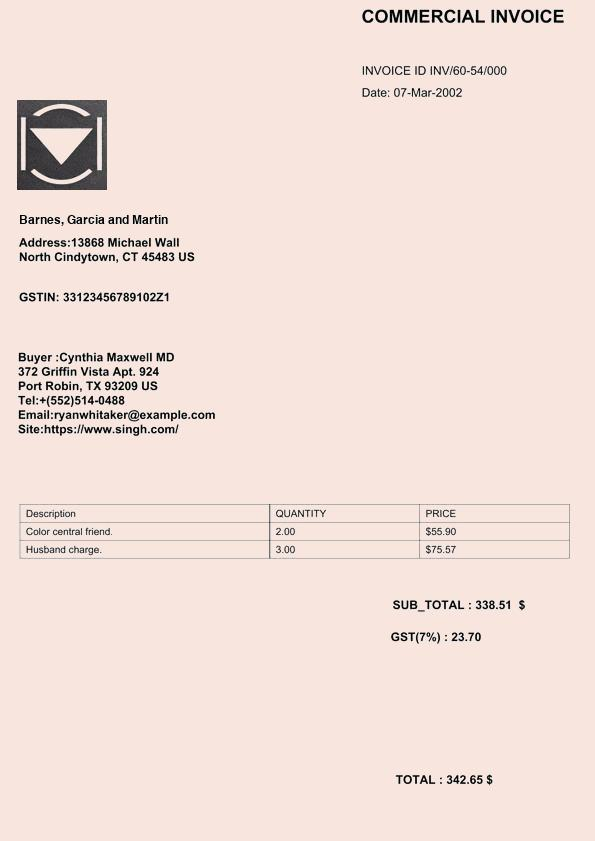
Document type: Invoice